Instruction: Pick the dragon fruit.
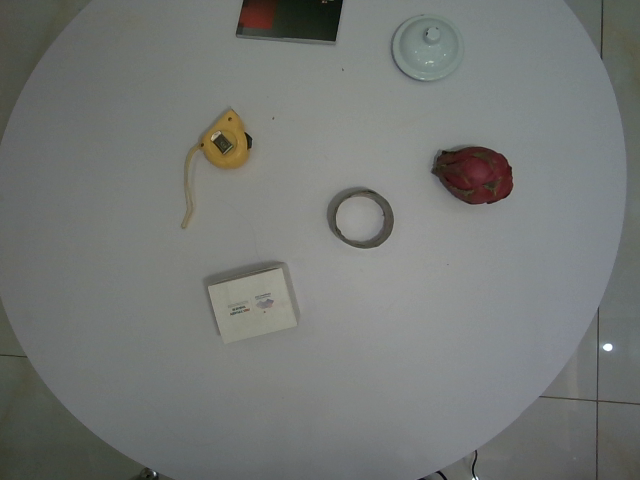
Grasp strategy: vertical